Question: What is the suspected problem?
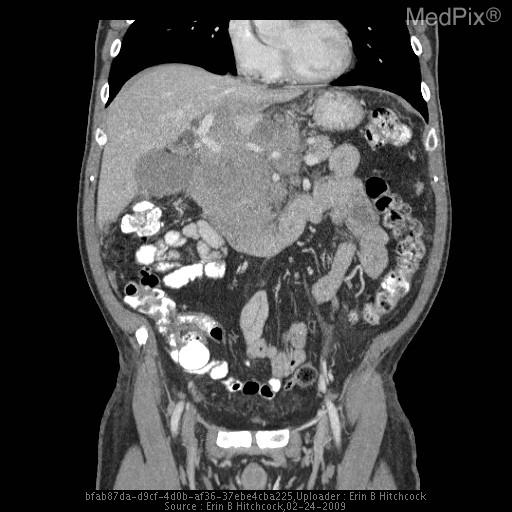
Answer: The findings suggest • RUQ Ultrasound: a heterogenous mass in the region of the head of the pancreas with hepatic biliary ductal dilation.
• CT Chest/Abd/Pelvis w/contrast: multiple ground glass opacities bilaterally in lungs, large mass about the pancreatic head which surrounds the periaortic tissues and celiac axis.
• PET scan: focal increased uptake about the pancreatic head, scattered foci bilateral lungs L>R. Large multi-lobulated mass within the abdomen surrounding but not obstructing the aorta and mesenteric arteries.. The patient might have a history of 46 year old male presented to Gastroenterology clinic complaining of 2 weeks of abdominal fullness, early satiety, pale colored stools. Admits two days of nausea..